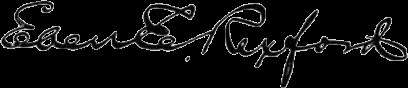
Signature of: eben e rexford